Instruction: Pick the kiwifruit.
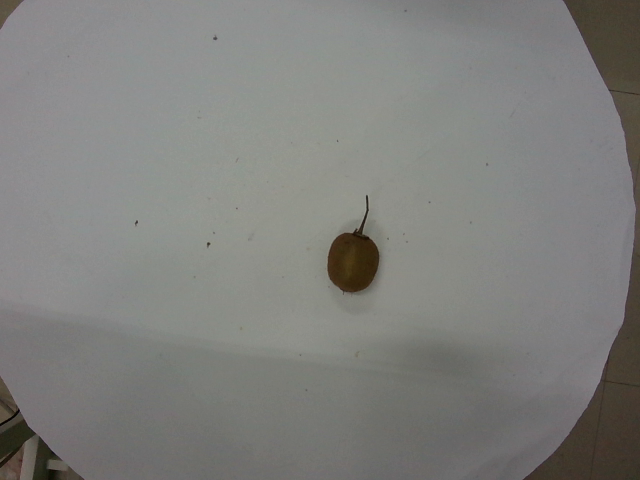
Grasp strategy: vertical